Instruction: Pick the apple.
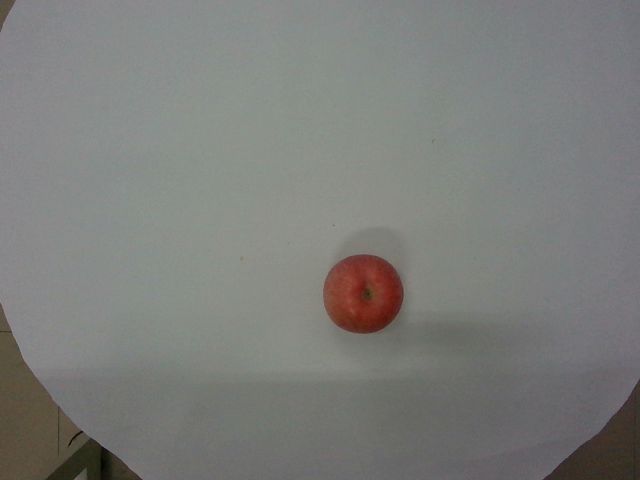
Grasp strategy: vertical